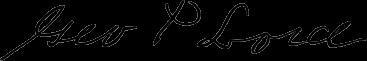
Signature of: george p lord